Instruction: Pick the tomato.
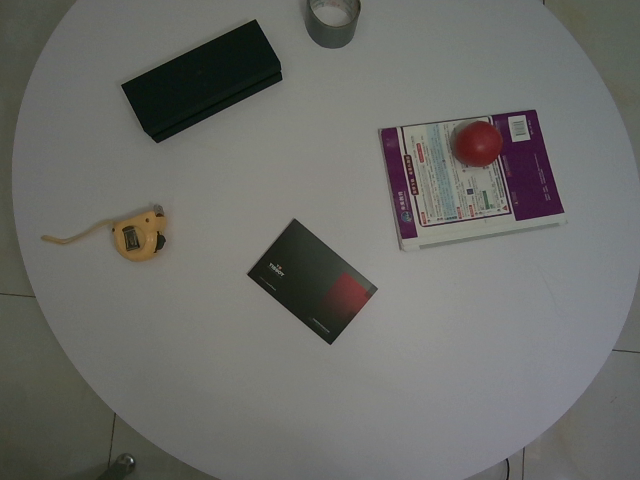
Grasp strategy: vertical